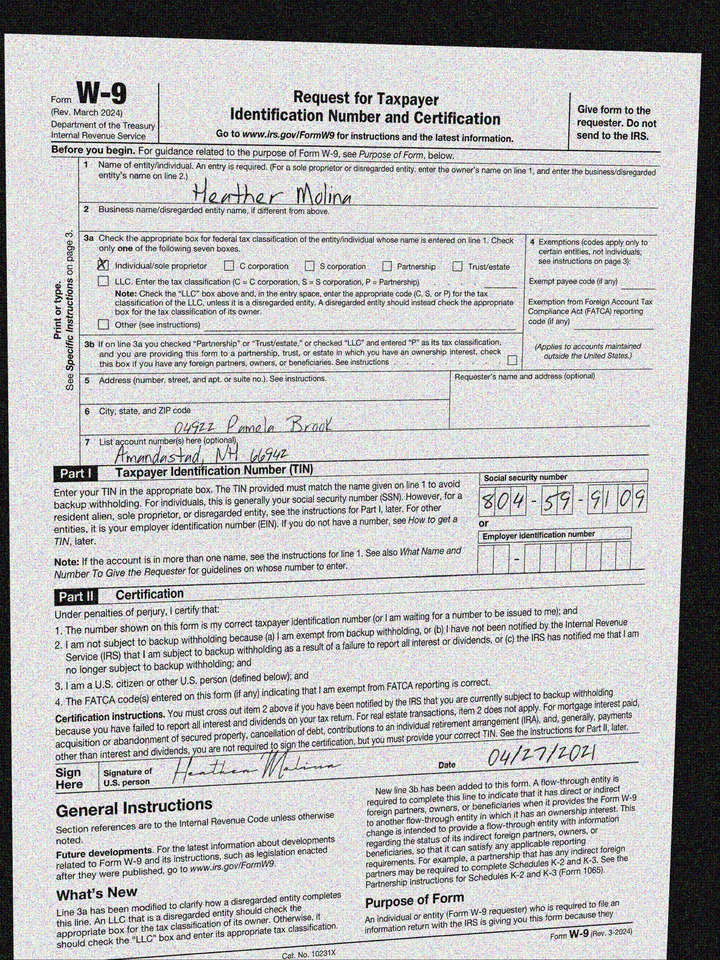
adr1: 04922 Pamela Brook
adr2: Amandastad, NH 66942
cbx: yes
ssn: 804599109
enm: Heather Molina
sdt: 04/27/2021